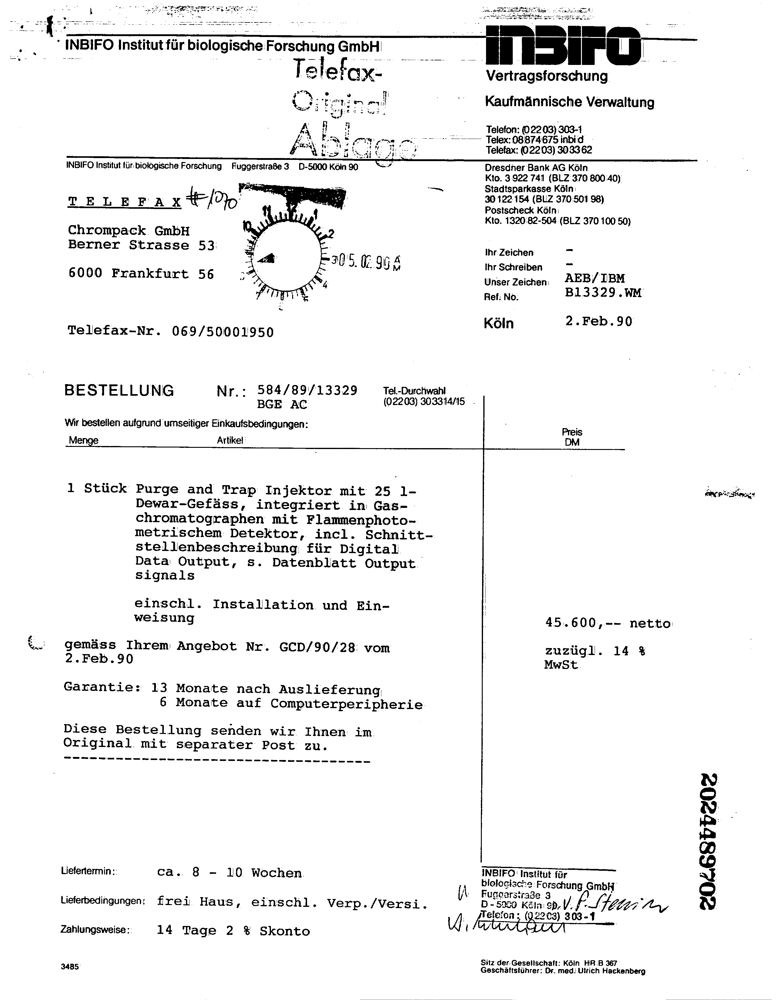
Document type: Invoice